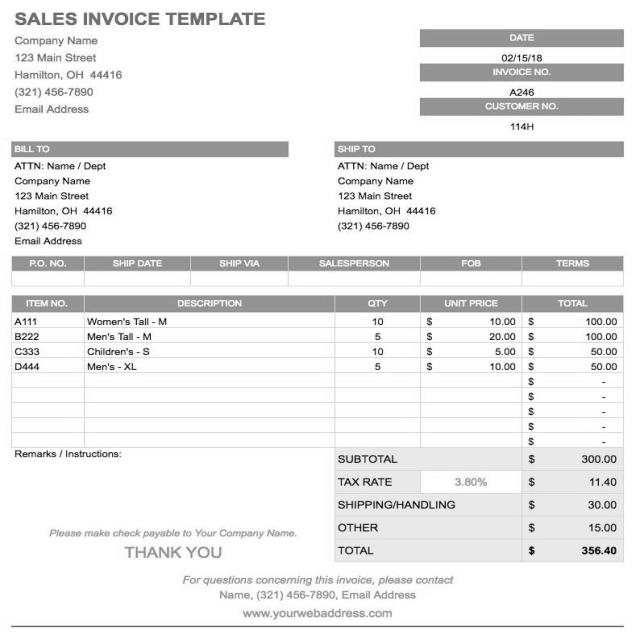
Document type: Invoice